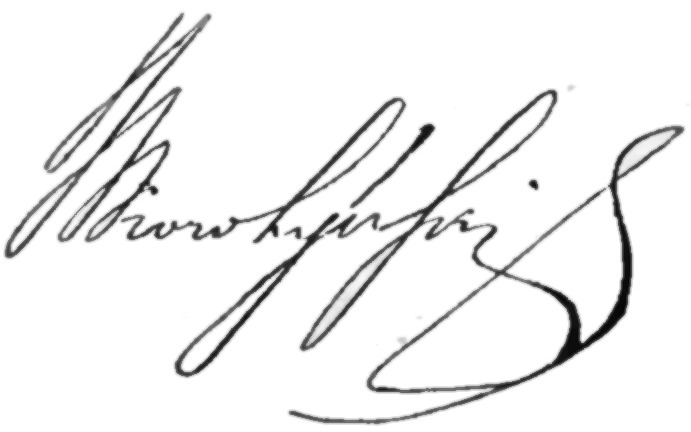
Signature of: wincenty korotyński